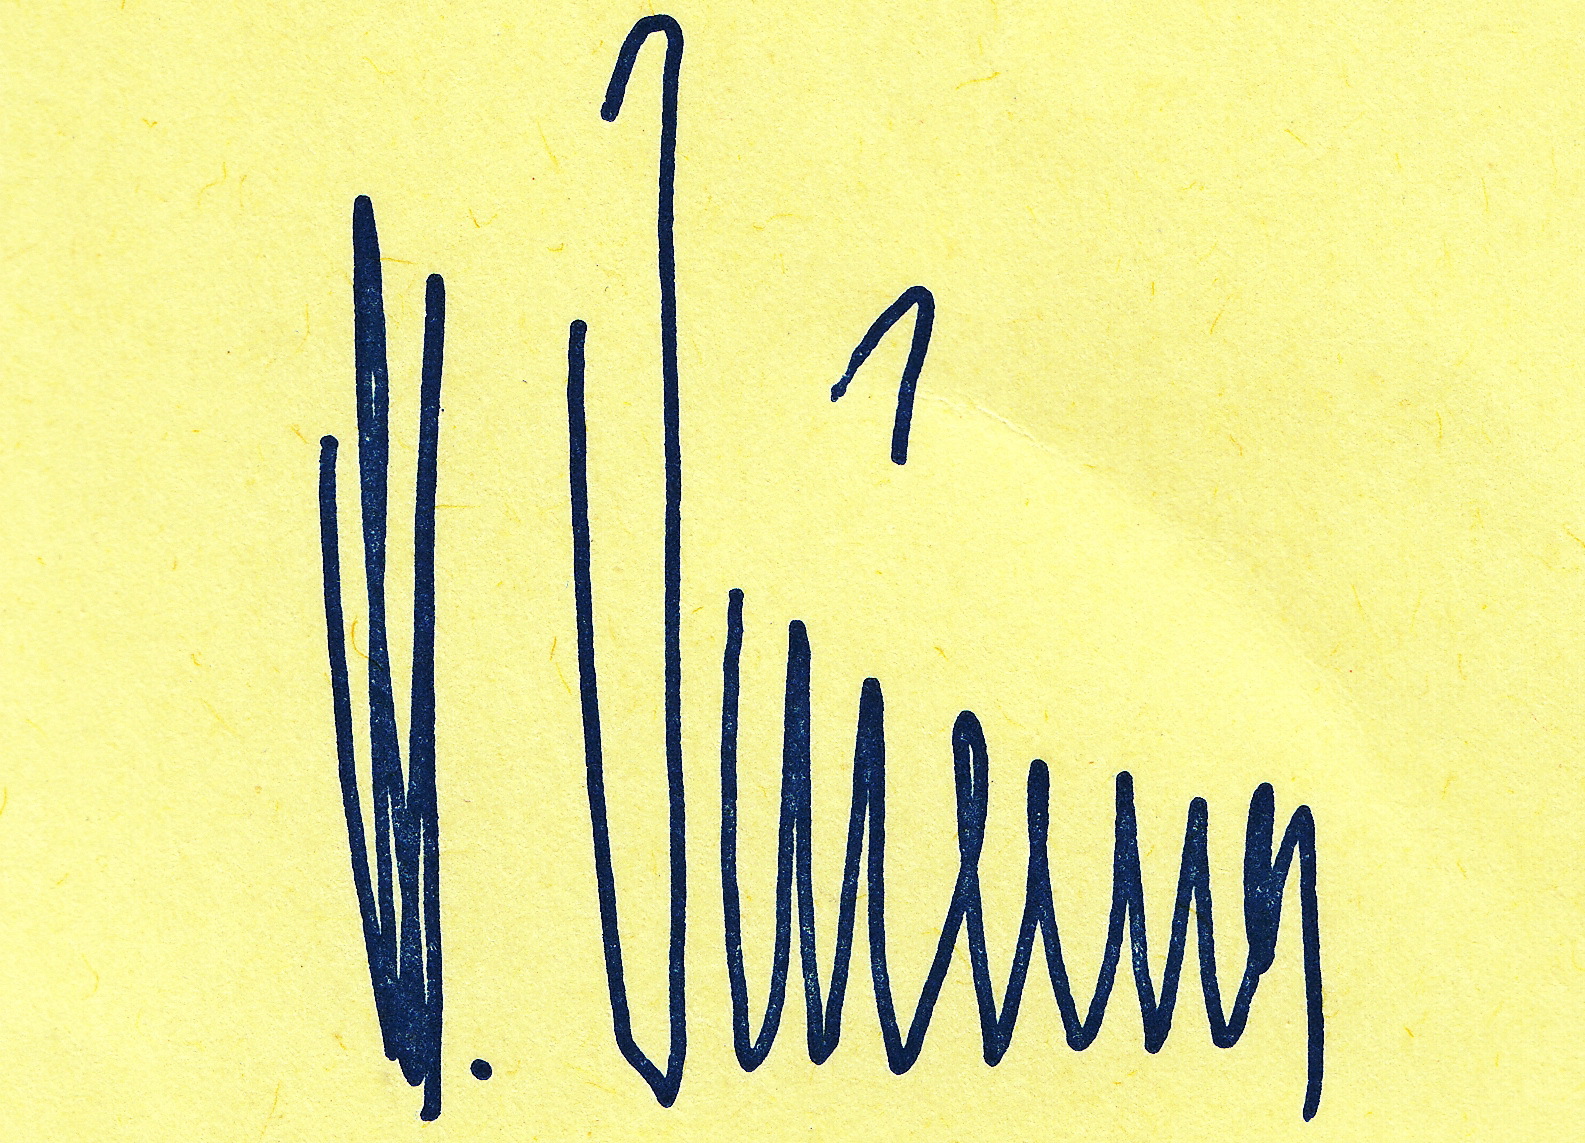
Signature of: manfred wörner